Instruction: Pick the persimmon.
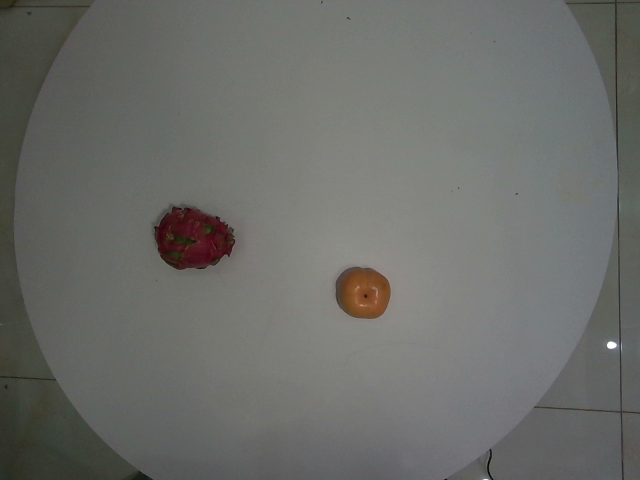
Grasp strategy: vertical